Extract the amount written in words, the amount in digits, the name of the payee, the date on the cheque, and the bank's name from the image.
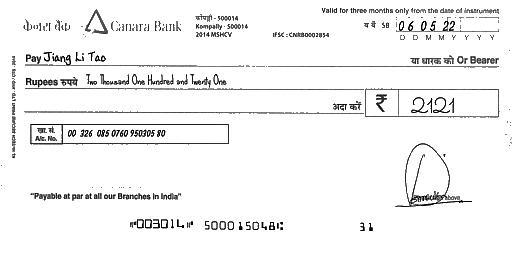
amt_in_words: Two Thousand One Hundred and Twenty One
amt_in_figures: 2121
payee_name: Jiang Li Tao
bank_name: Canara Bank
cheque_date: 06/05/22